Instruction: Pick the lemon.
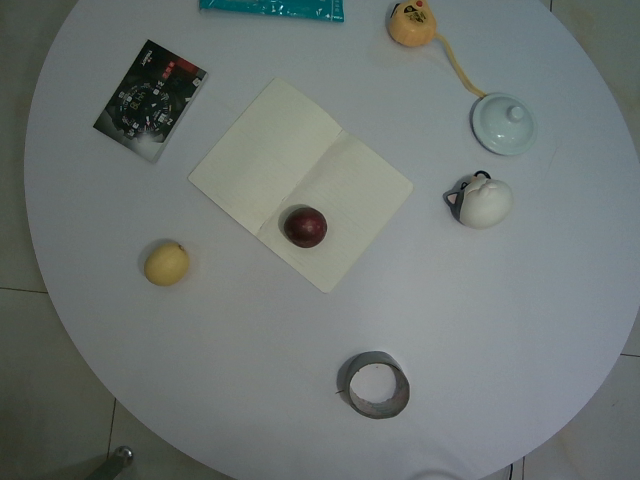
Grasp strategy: vertical